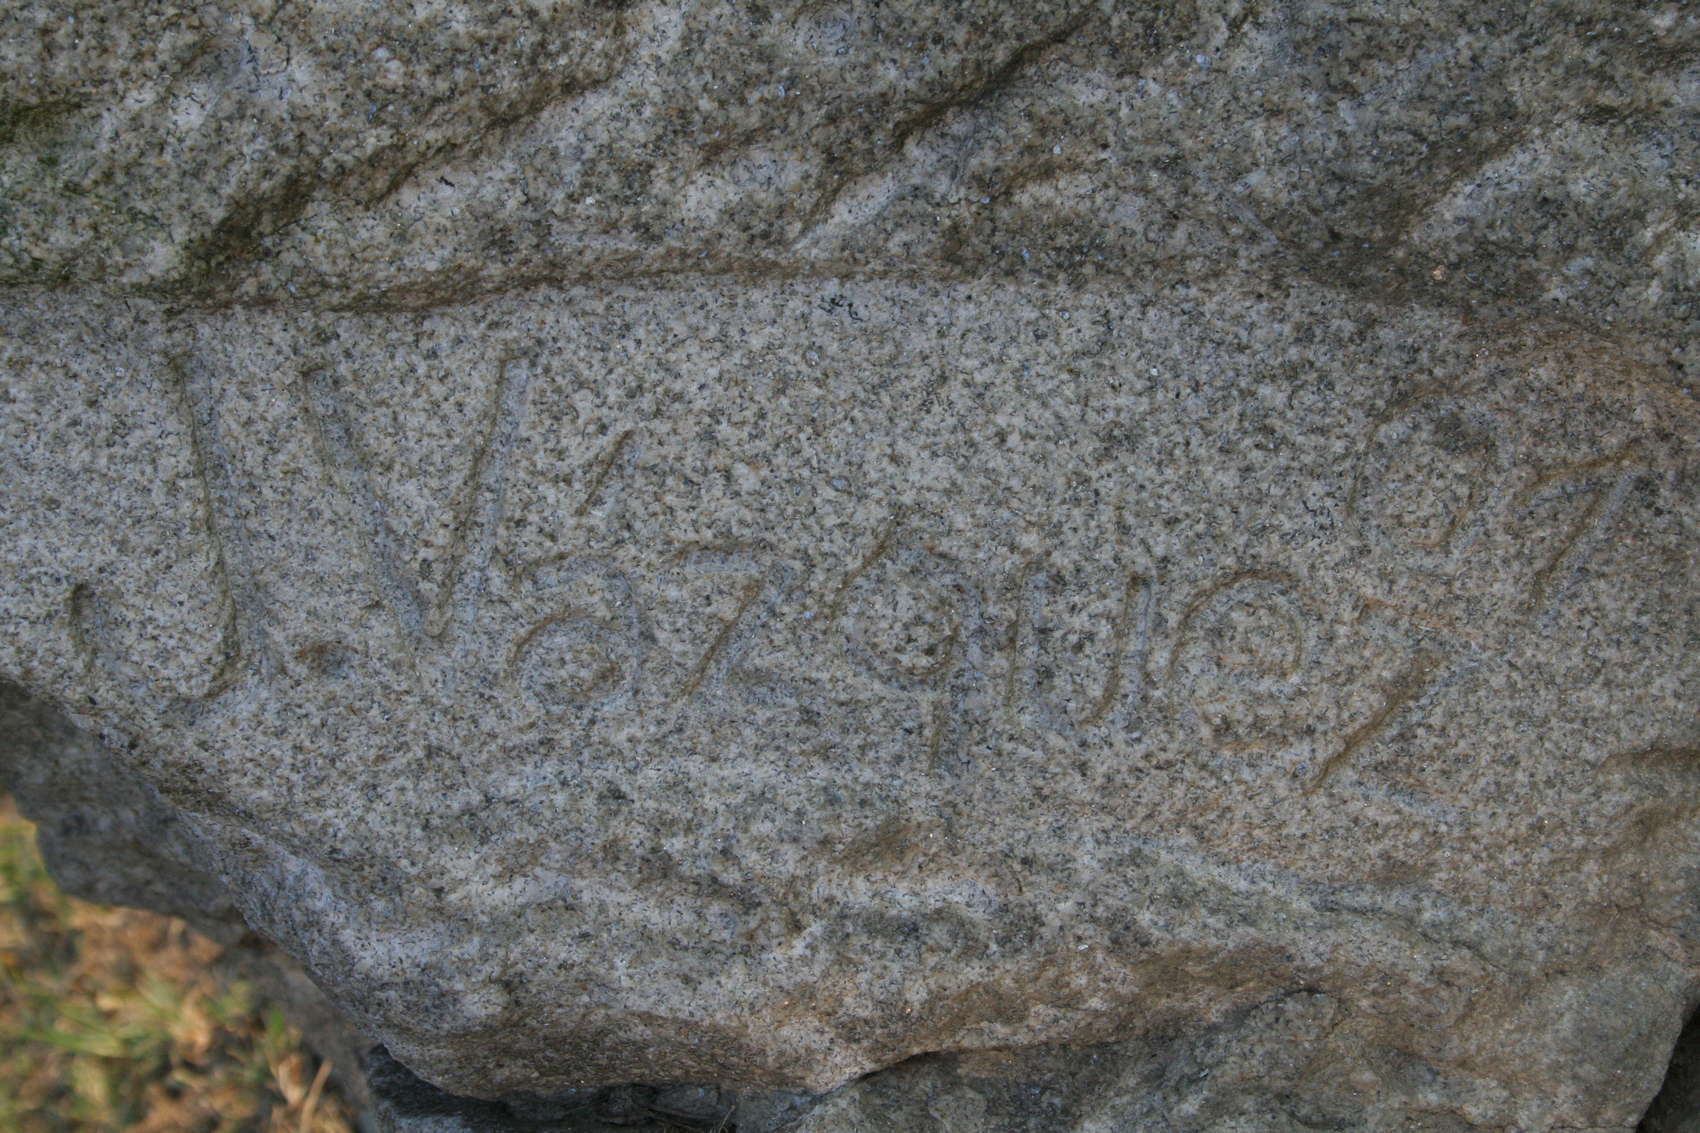
Signature of: juan vázquez